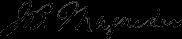
Signature of: john b magruder